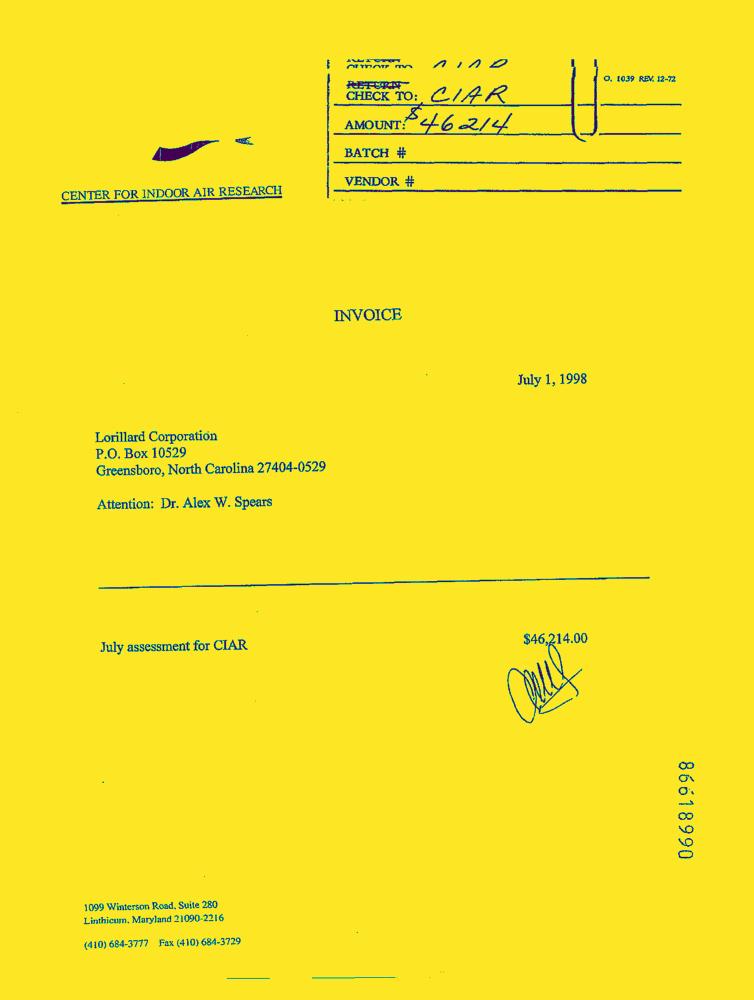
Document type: Invoice-Doc